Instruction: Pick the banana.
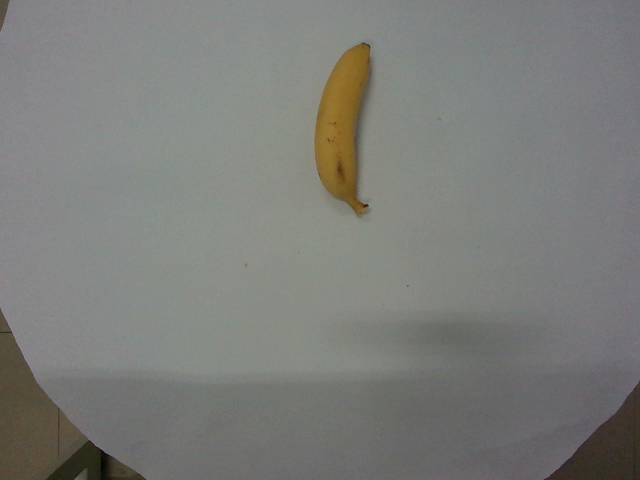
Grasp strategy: vertical